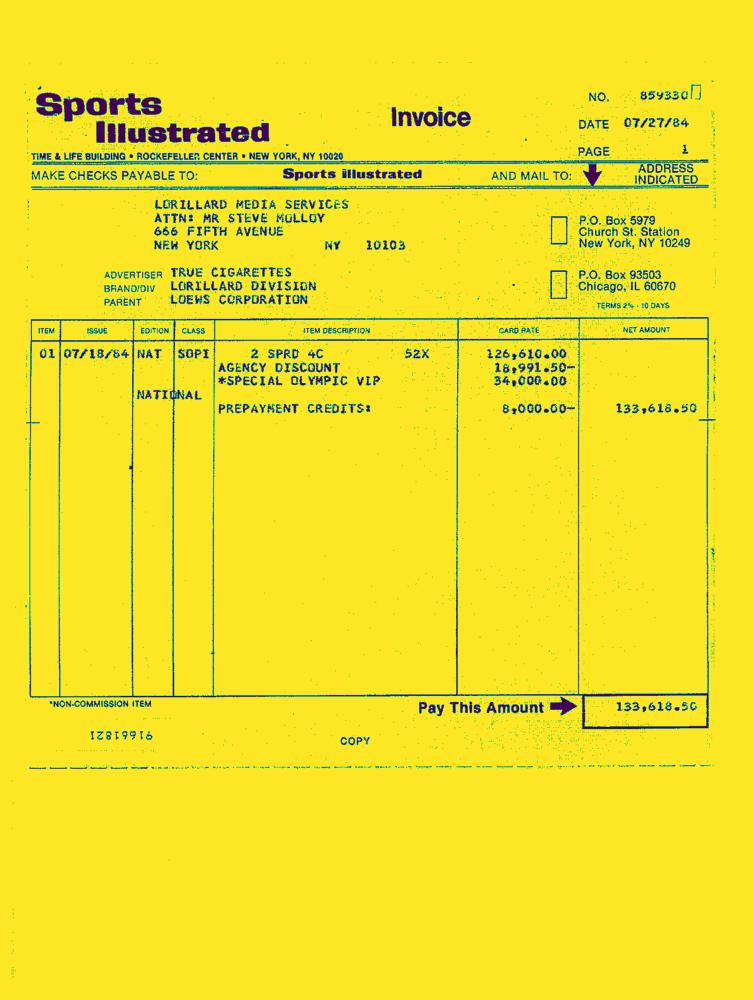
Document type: Invoice-Doc